Question: What is the potential diagnosis?
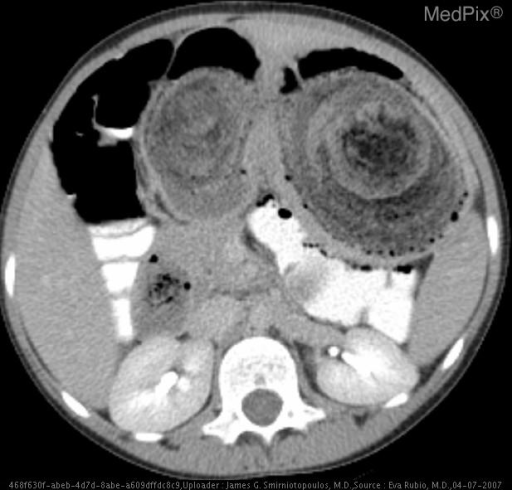
Answer: The possible diagnosis includes •  Abscess
•  Emphysematous gastritis
•  Gastric phlegmon
•  Bezoar.